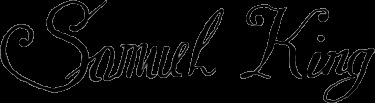
Signature of: samuel king